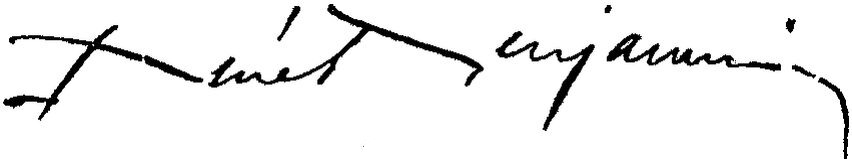
Signature of: rené benjamin